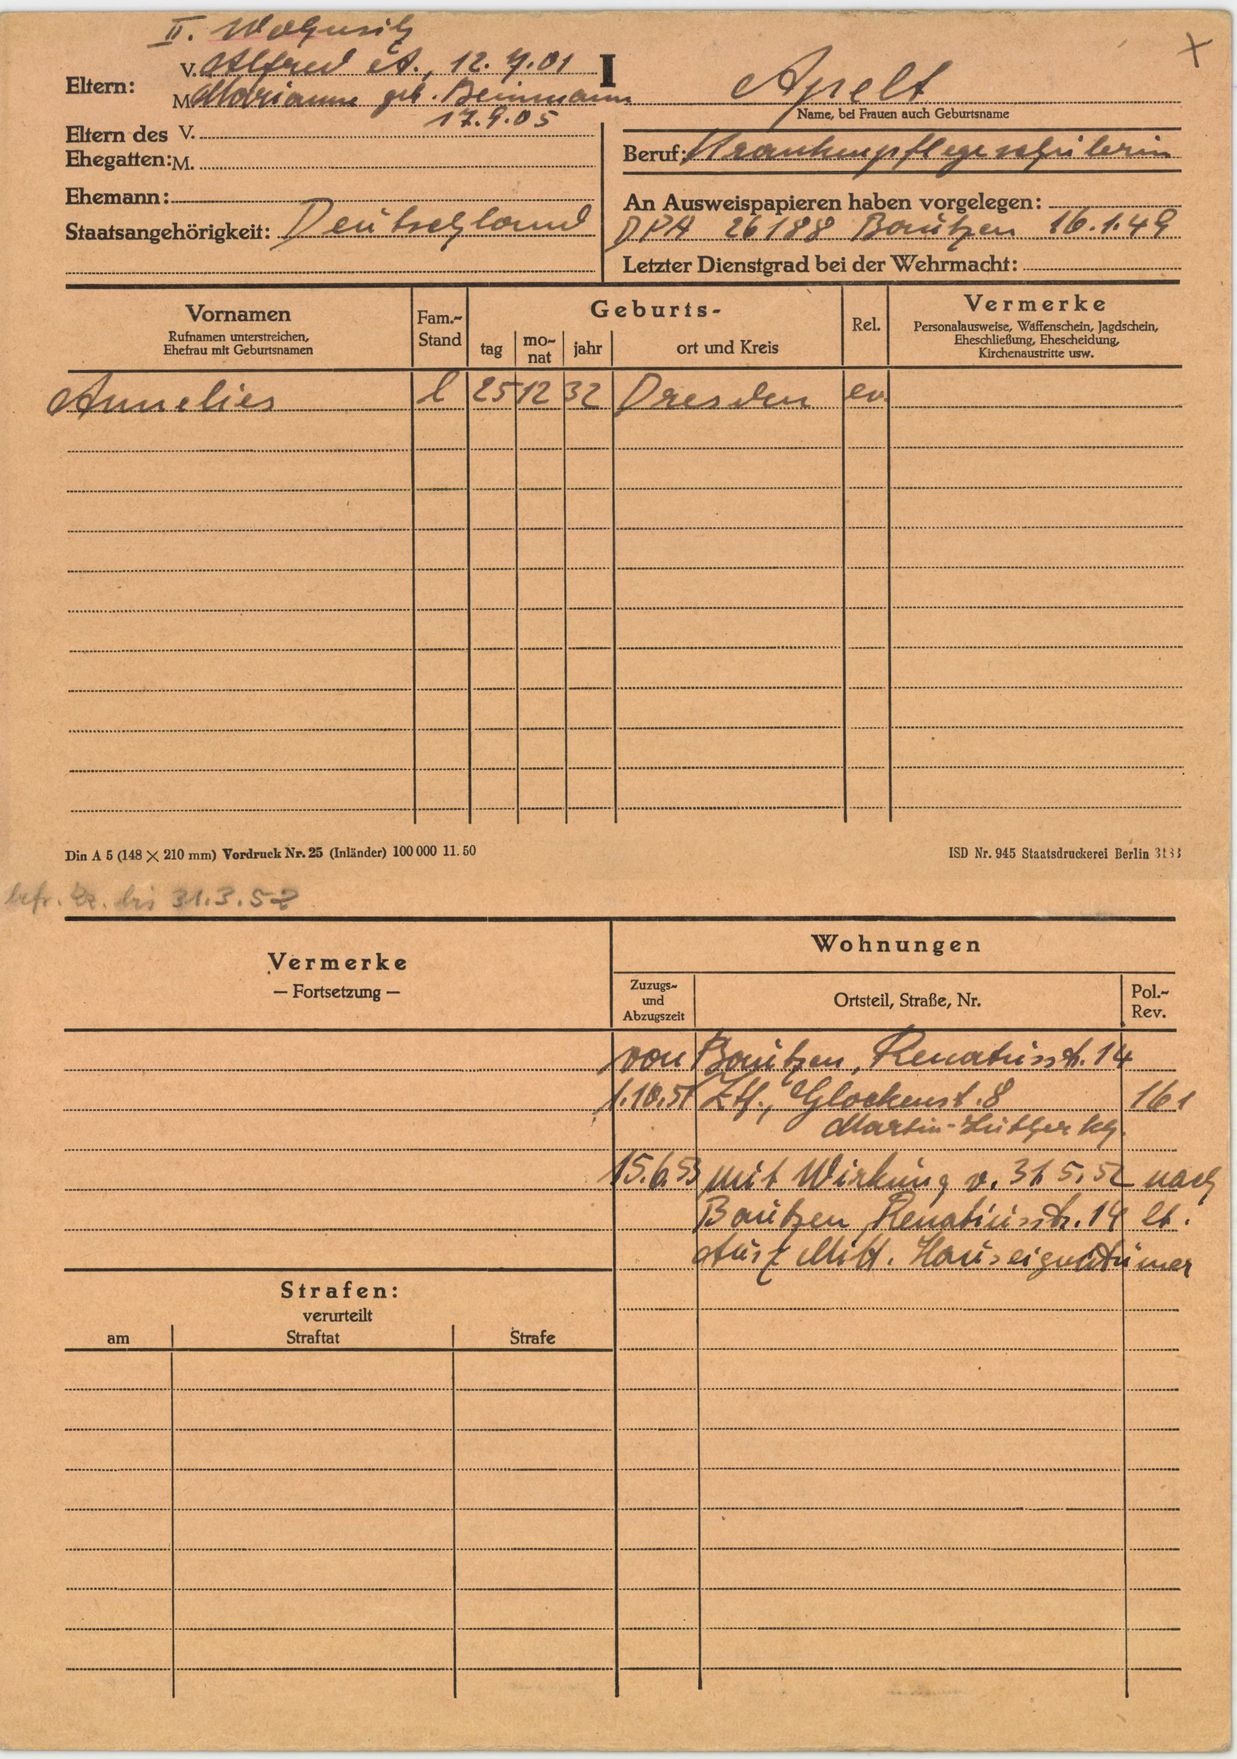
Apelt